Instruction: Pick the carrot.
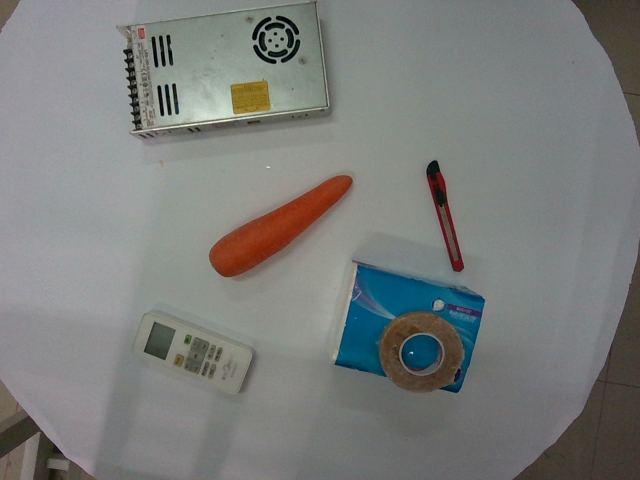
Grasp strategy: vertical